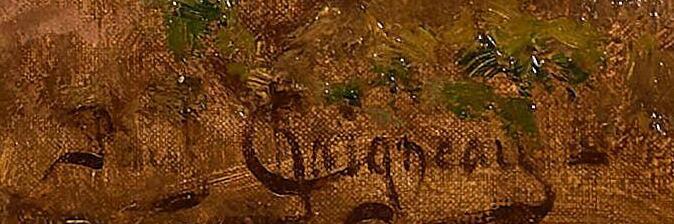
Signature of: paul chaigneau